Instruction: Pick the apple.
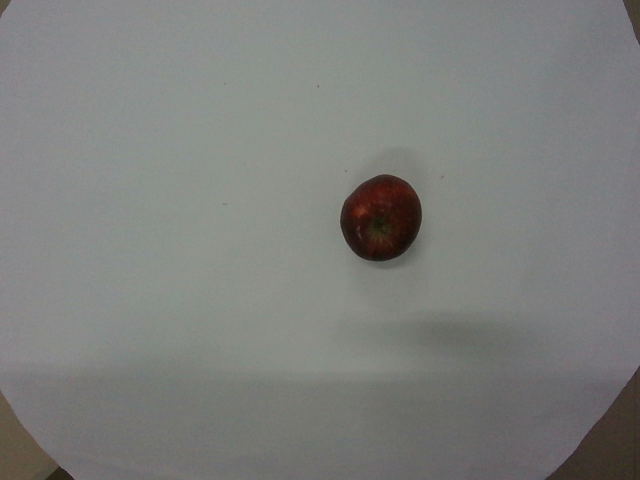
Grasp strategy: vertical